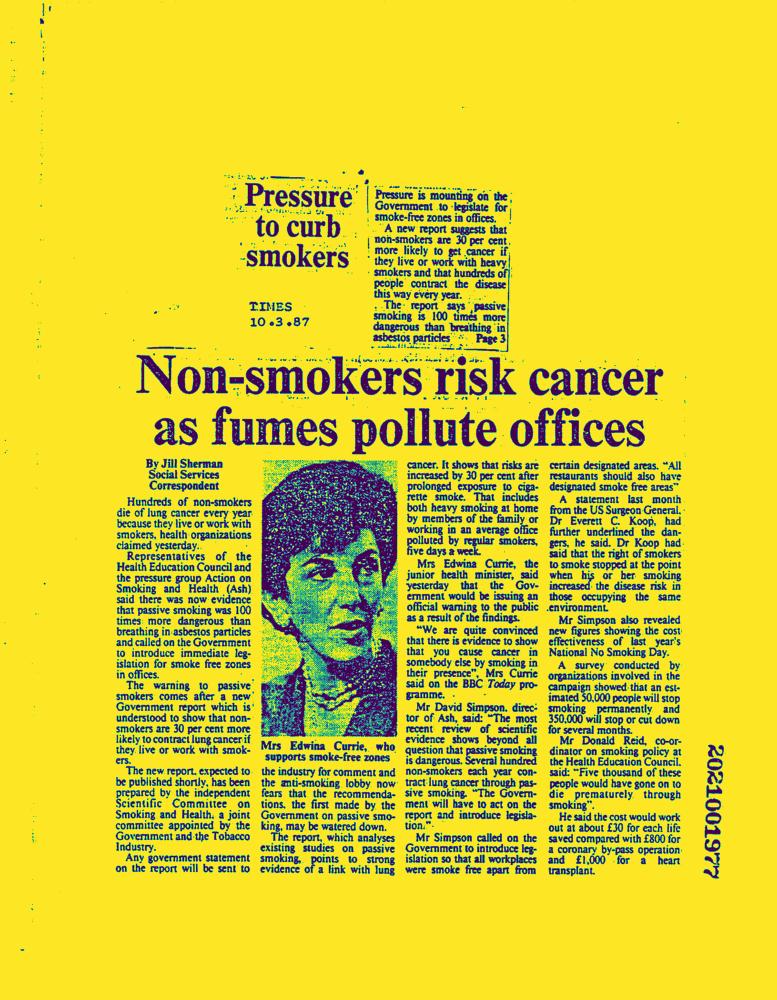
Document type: News-Article